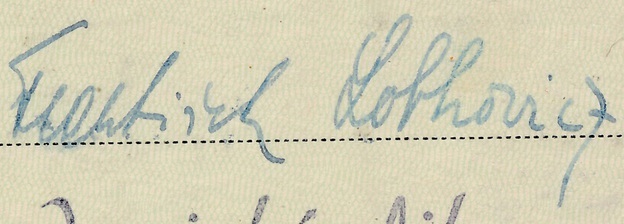
Signature of: františek lobkowicz